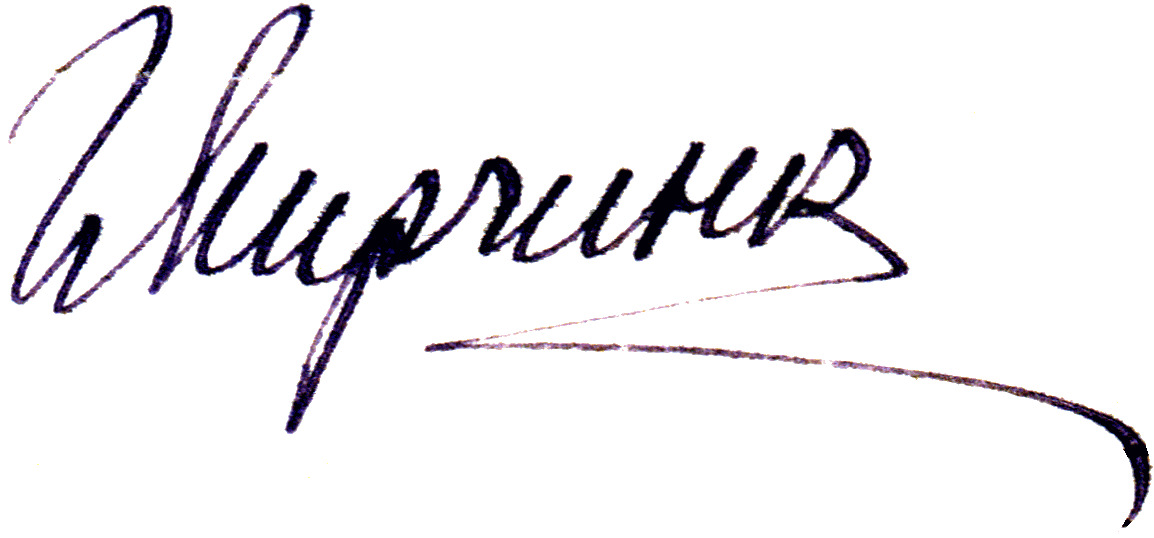
Signature of: georgy mirchink